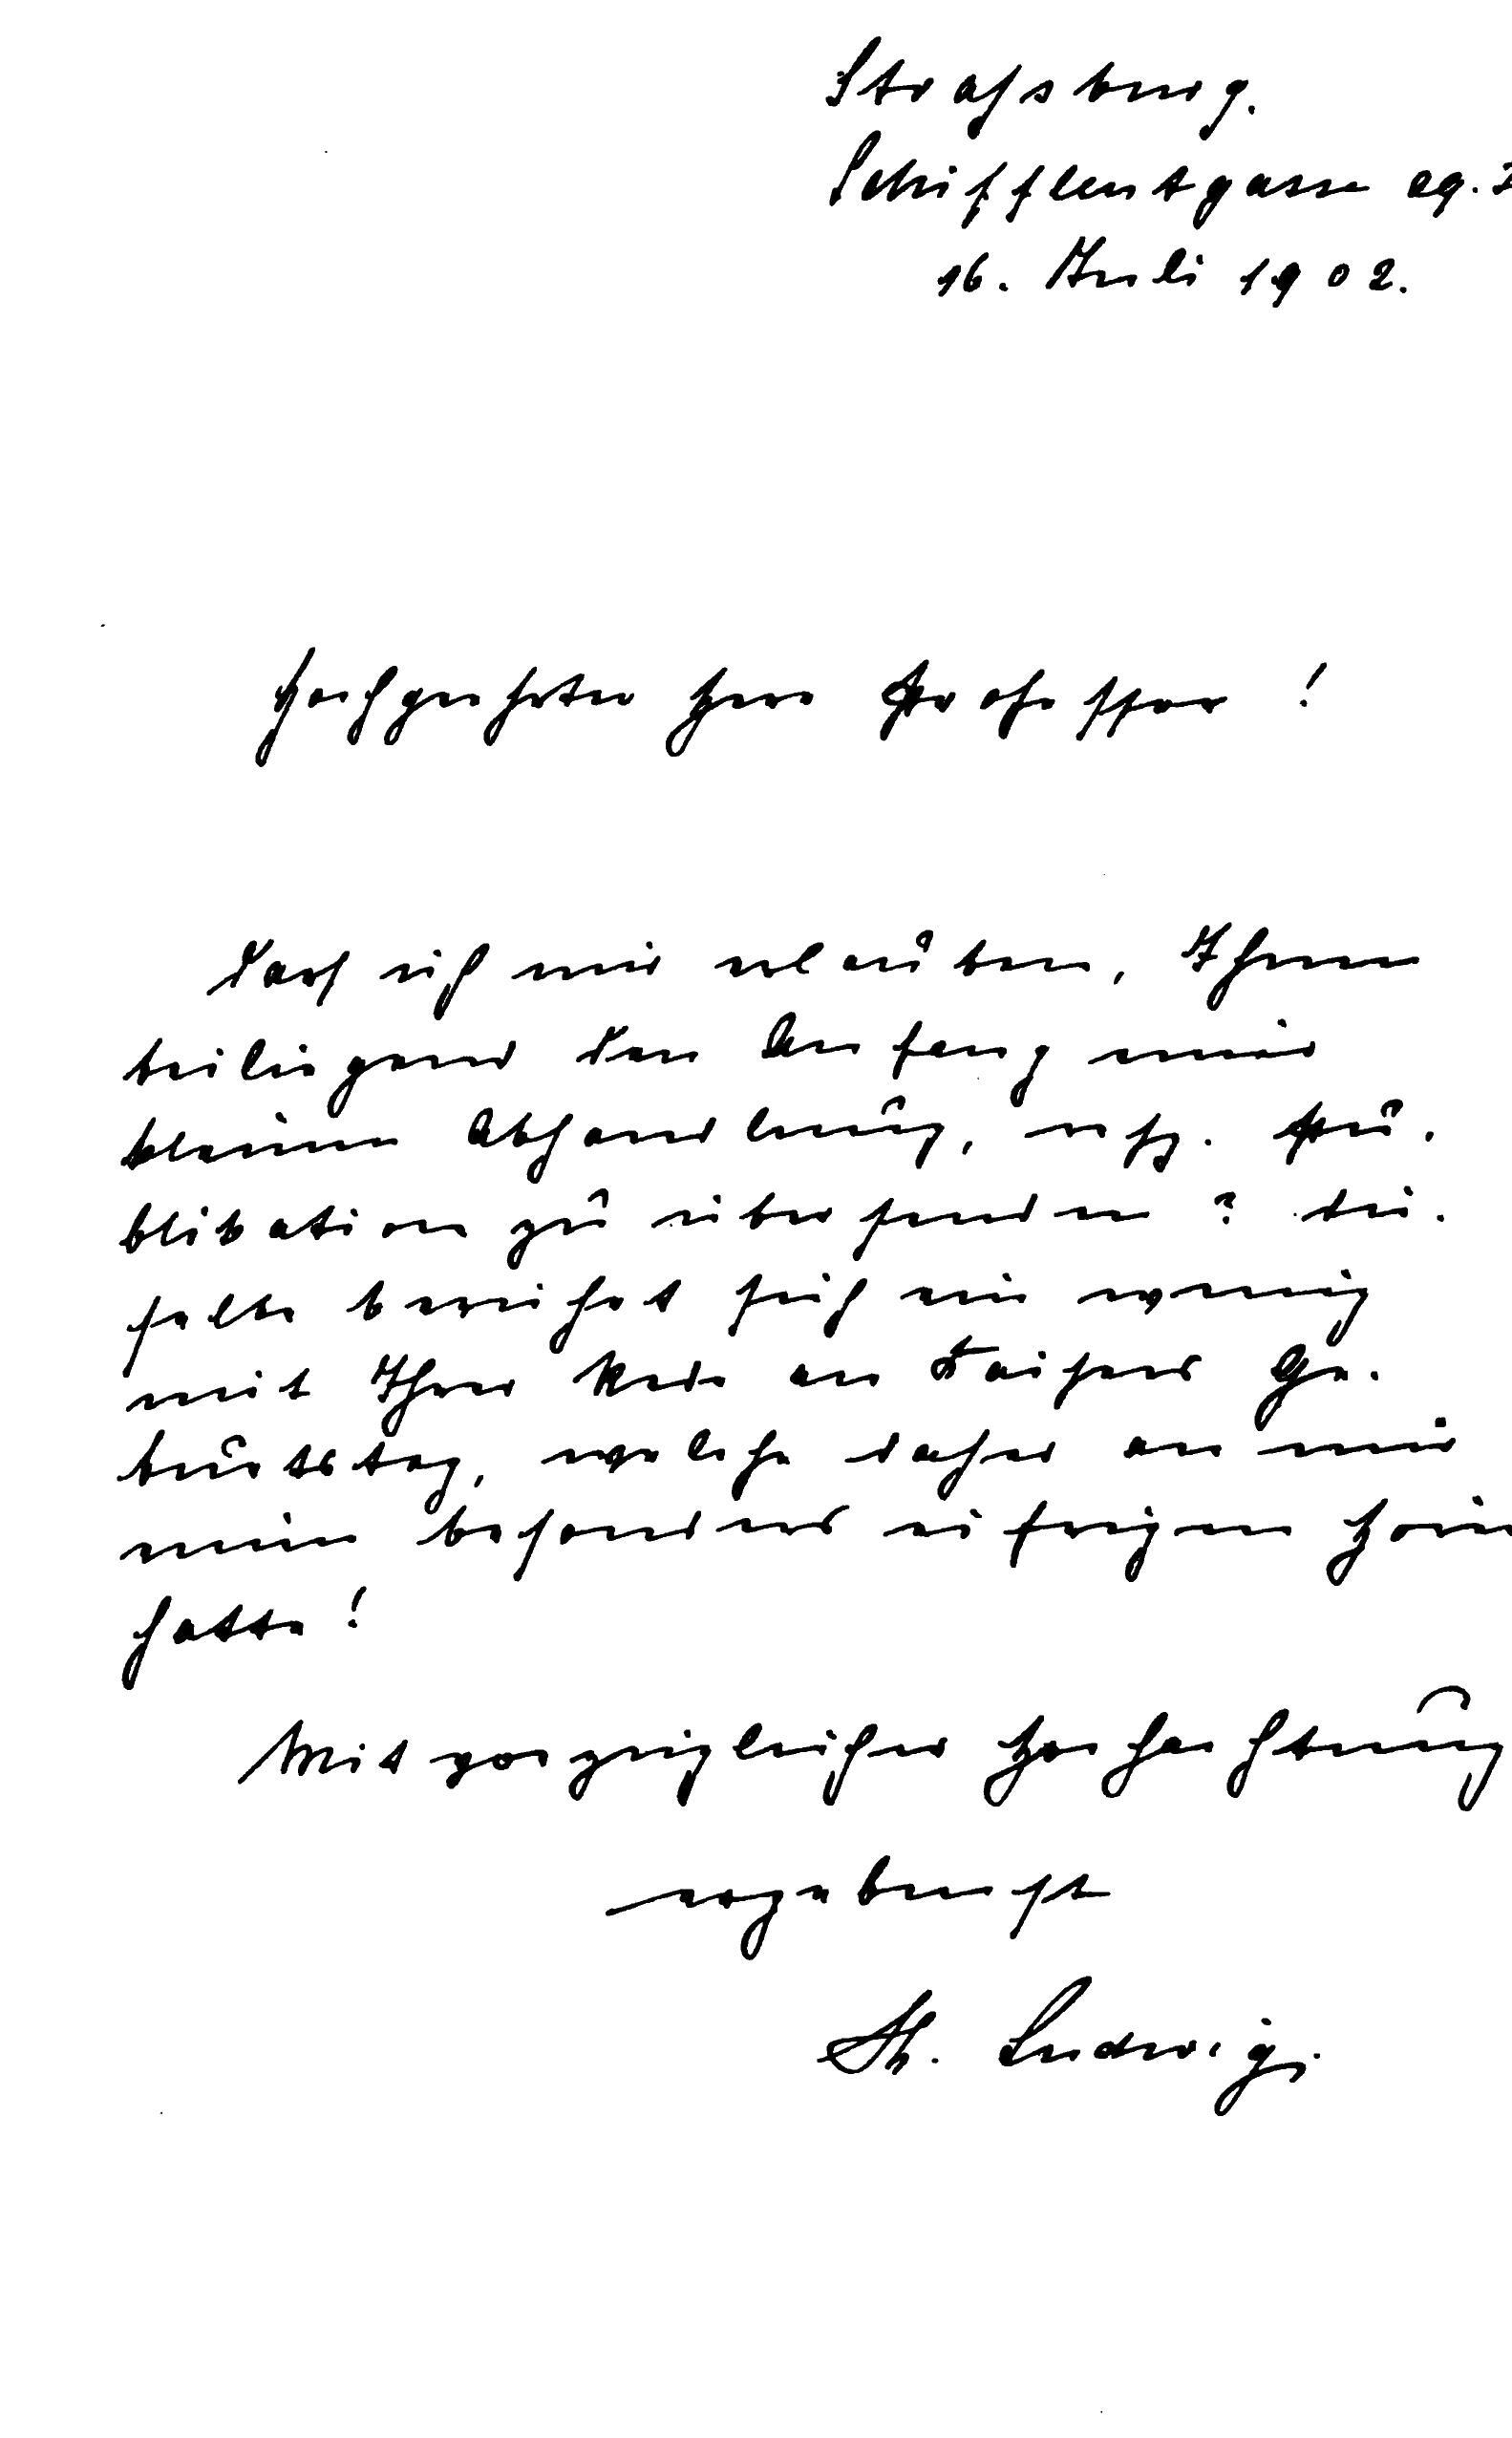
Signature of: theodor ludwig